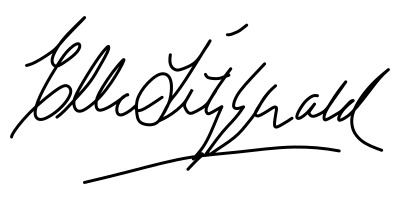
Signature of: ella fitzgerald